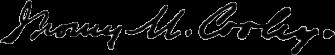
Signature of: thomas m cooley